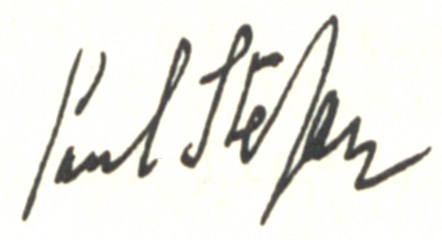
Signature of: paul stefan